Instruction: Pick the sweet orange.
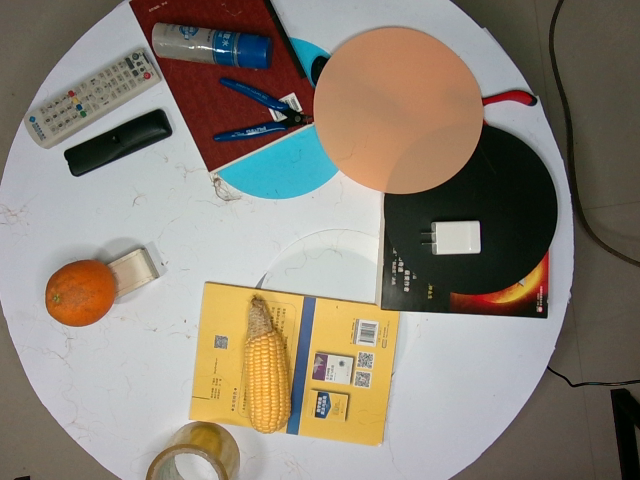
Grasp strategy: vertical